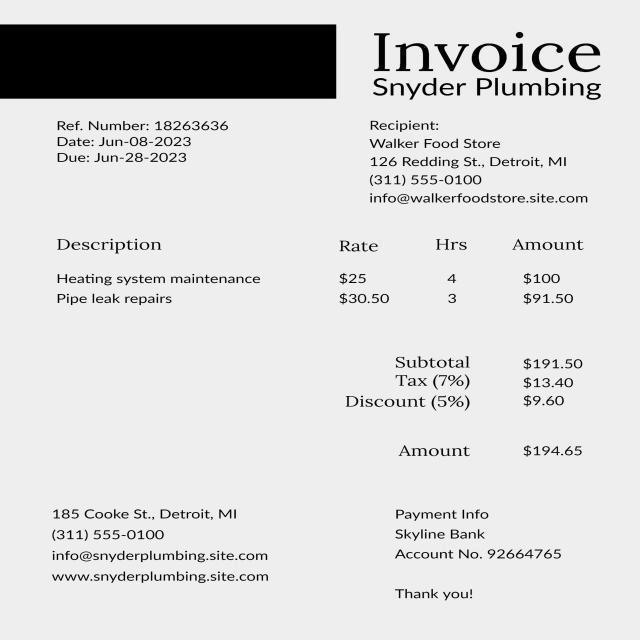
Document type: Invoice